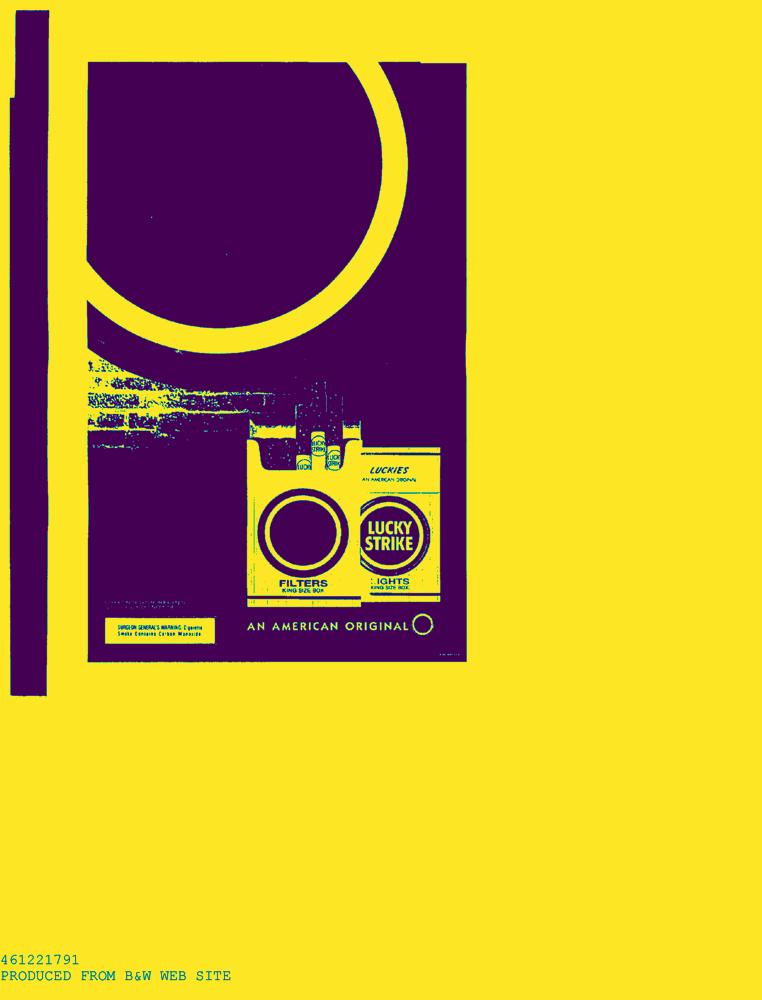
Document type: AD